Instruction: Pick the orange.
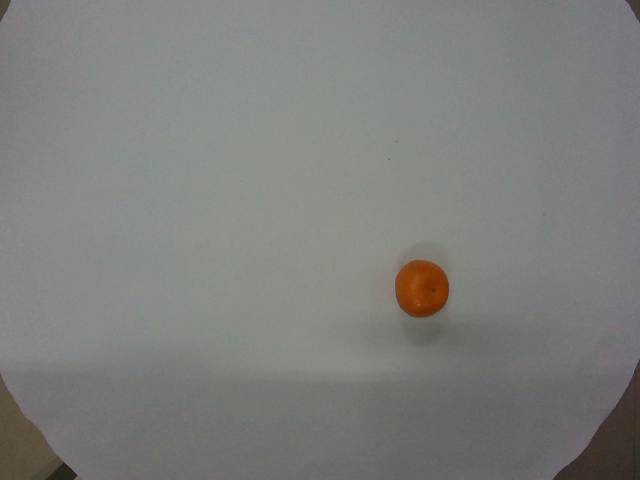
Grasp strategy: vertical